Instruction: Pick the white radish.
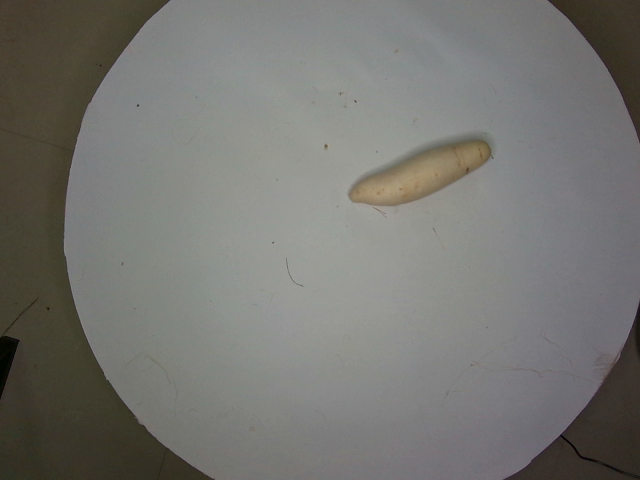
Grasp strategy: vertical